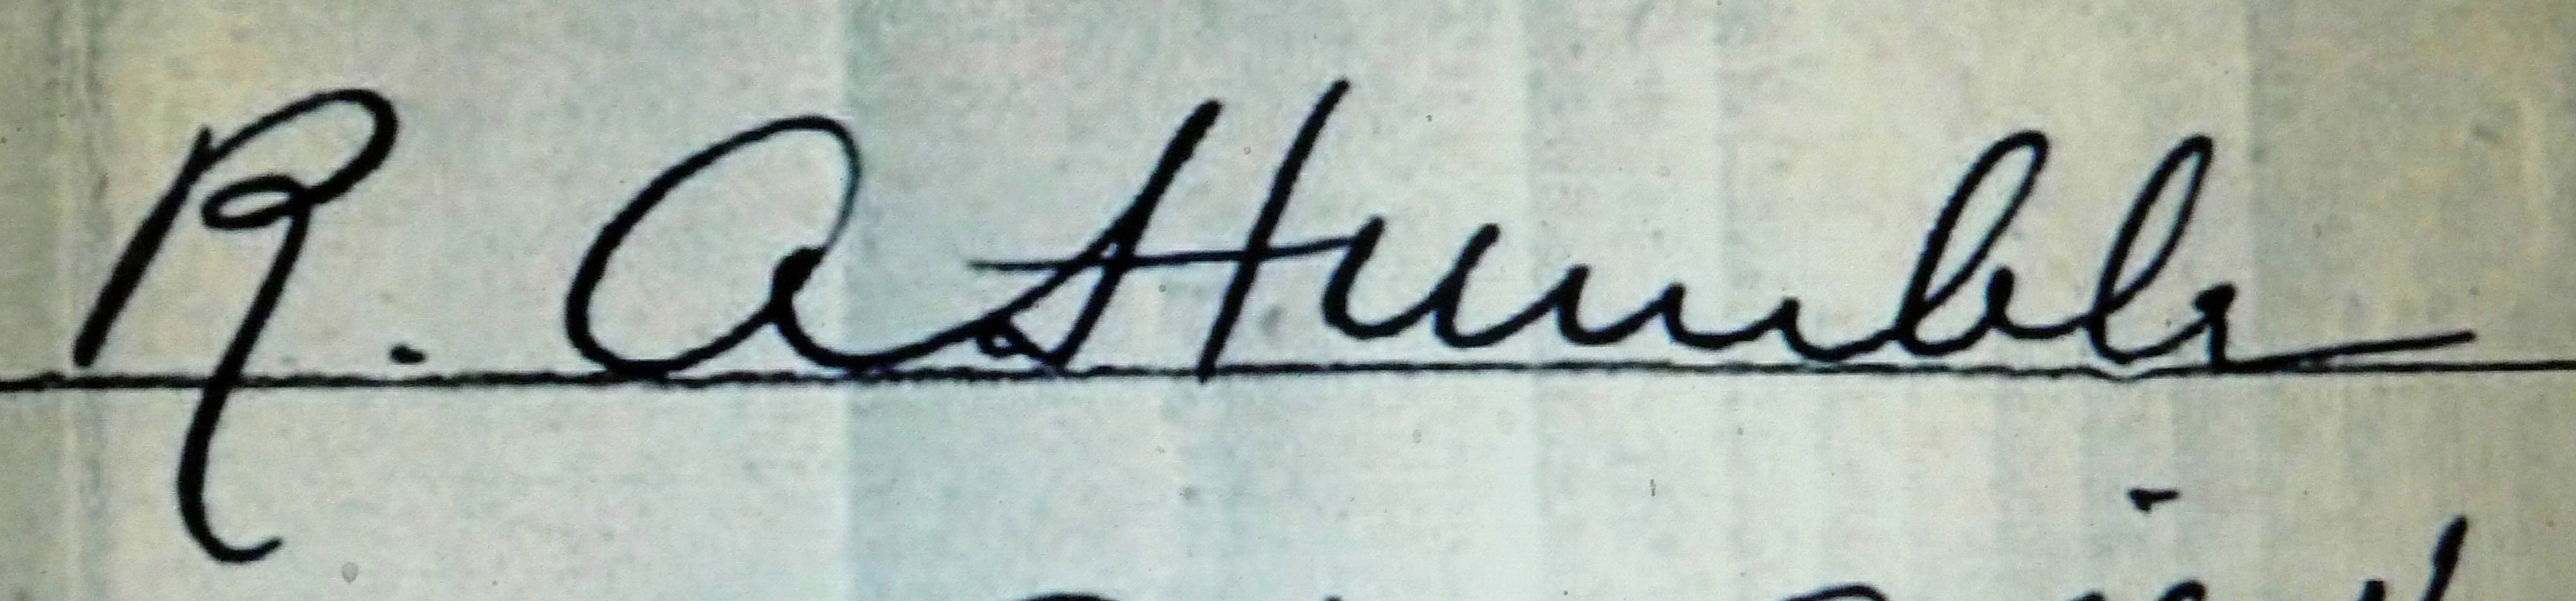
Signature of: robert alfred humble